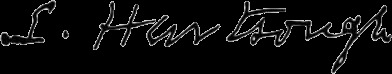
Signature of: lewis hartsough